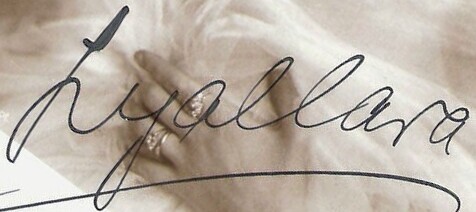
Signature of: lya mara